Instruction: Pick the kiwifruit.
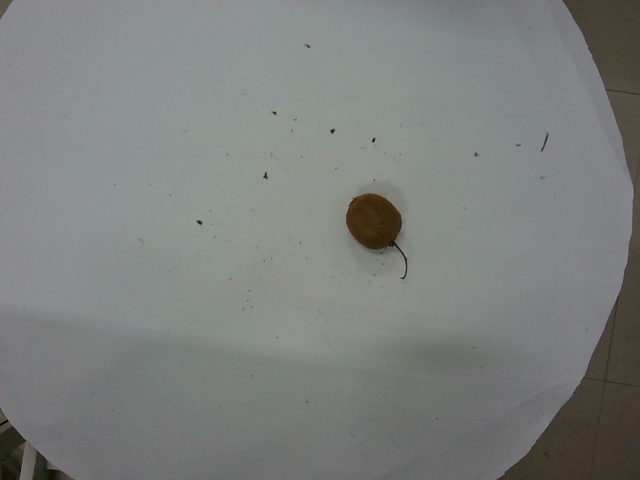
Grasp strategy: vertical